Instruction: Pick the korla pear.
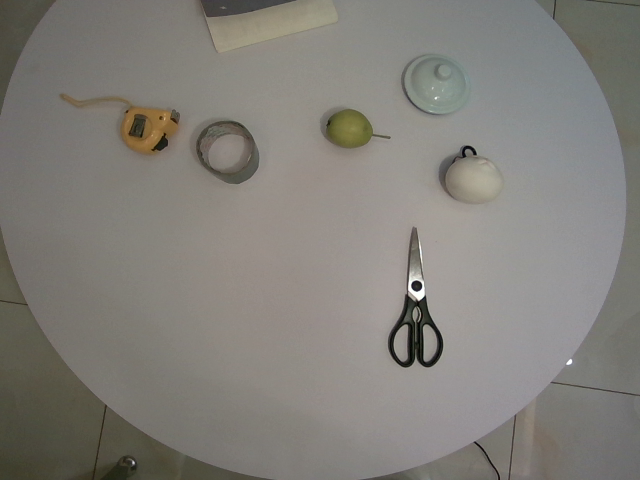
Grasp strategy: vertical